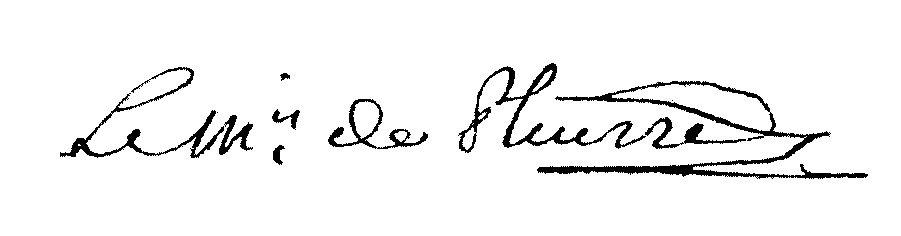
Signature of: pierre charles de pleurre